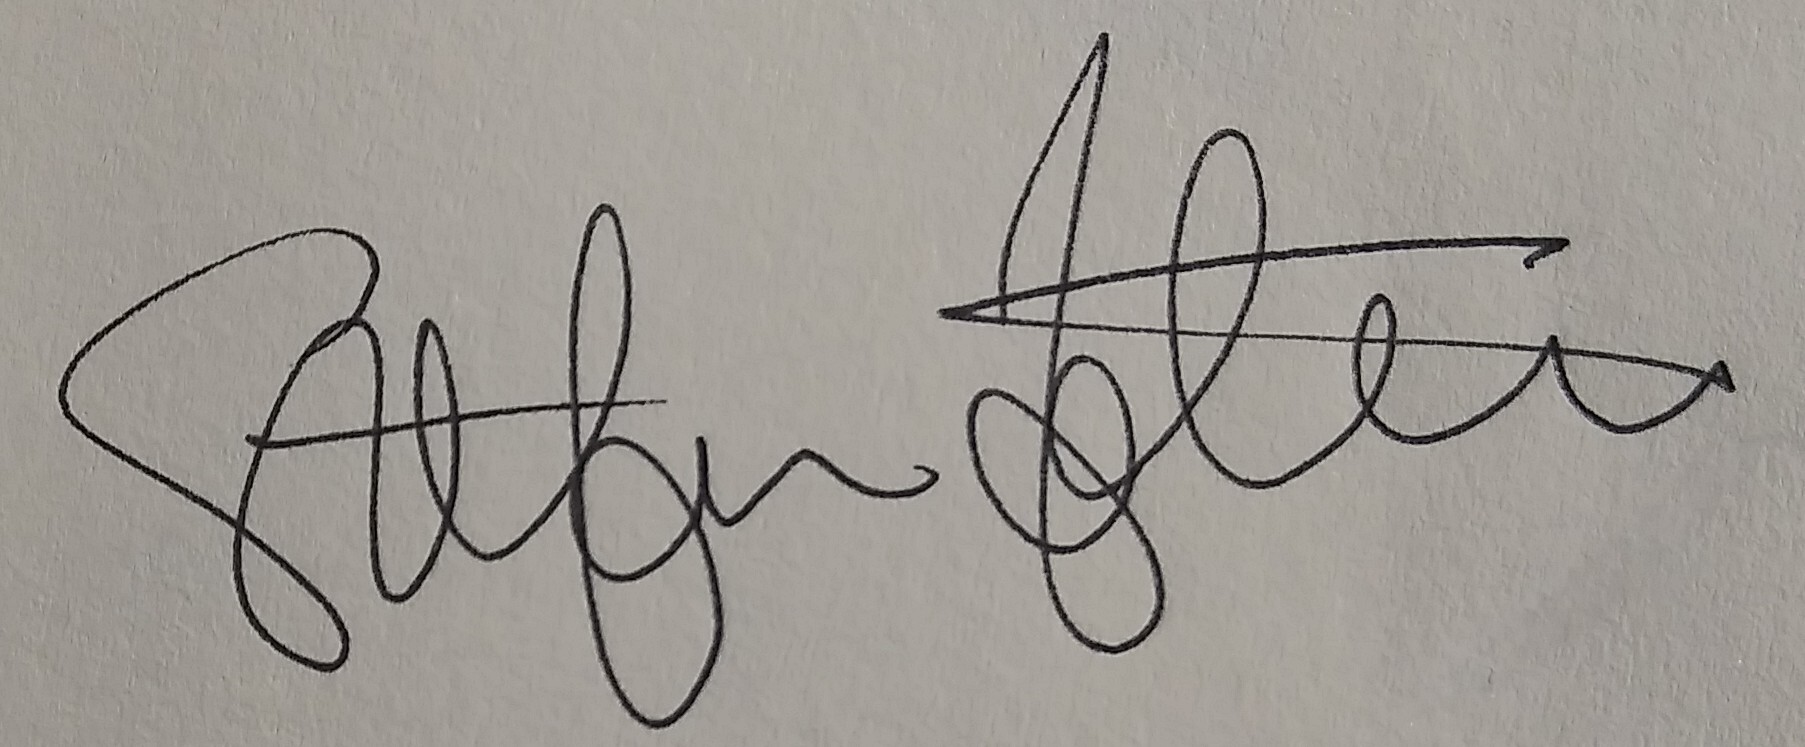
Signature of: stefan fatsis